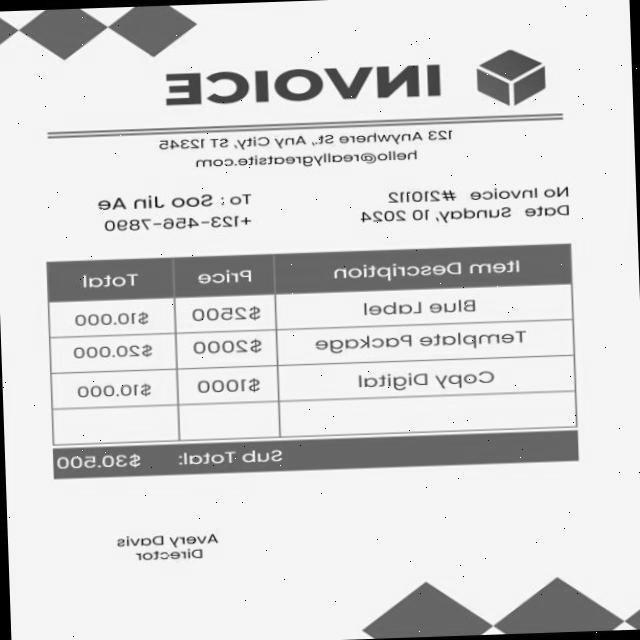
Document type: Invoice